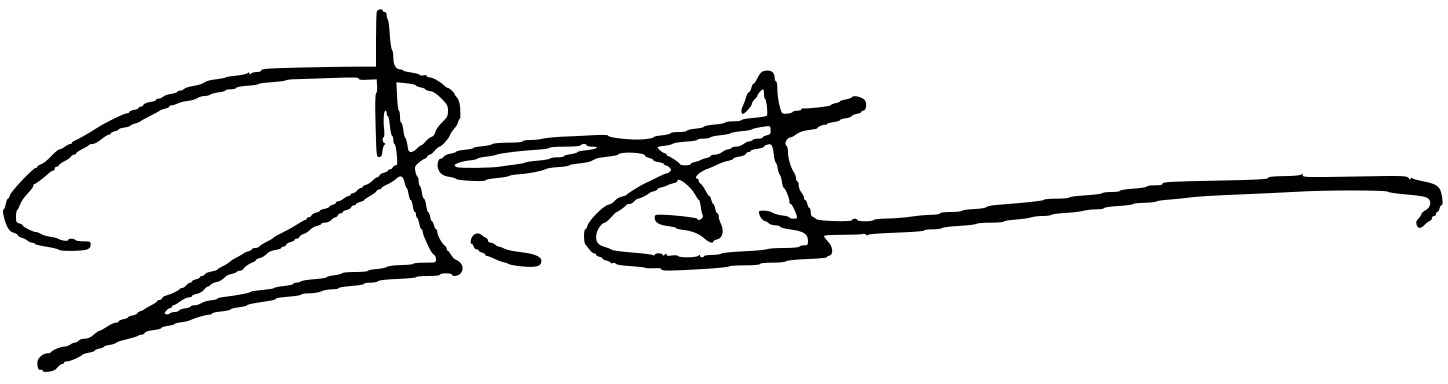
Signature of: prayut chanocha